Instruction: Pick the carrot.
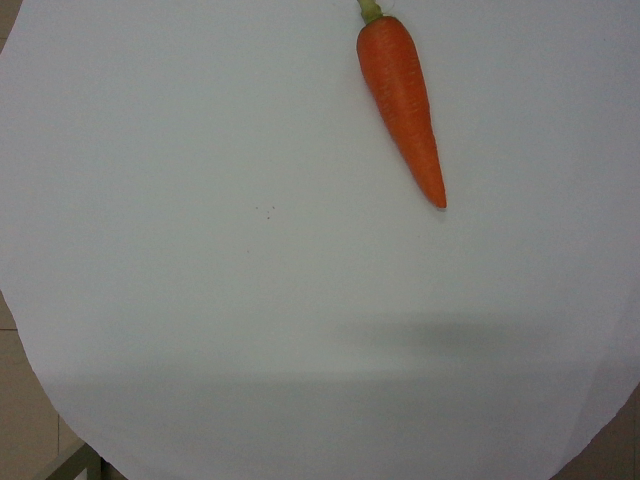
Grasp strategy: vertical